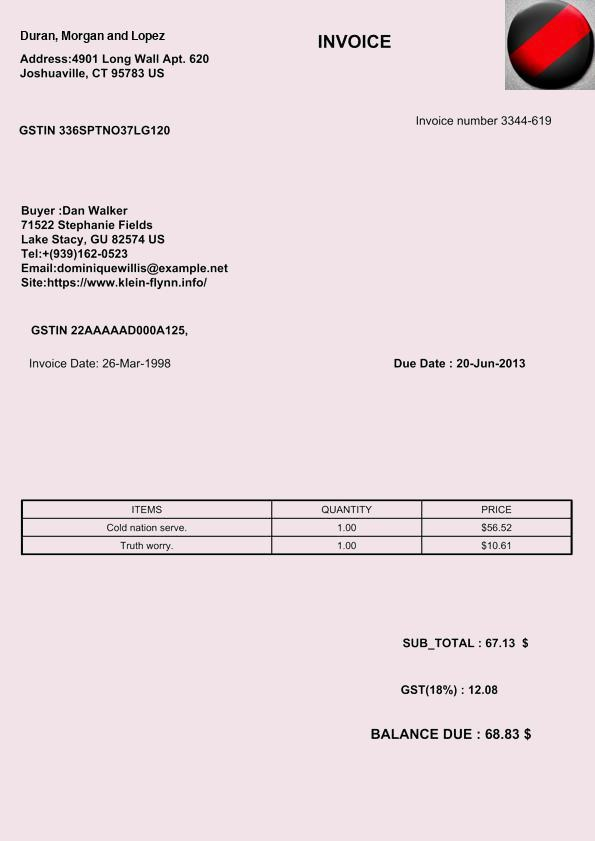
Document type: Invoice